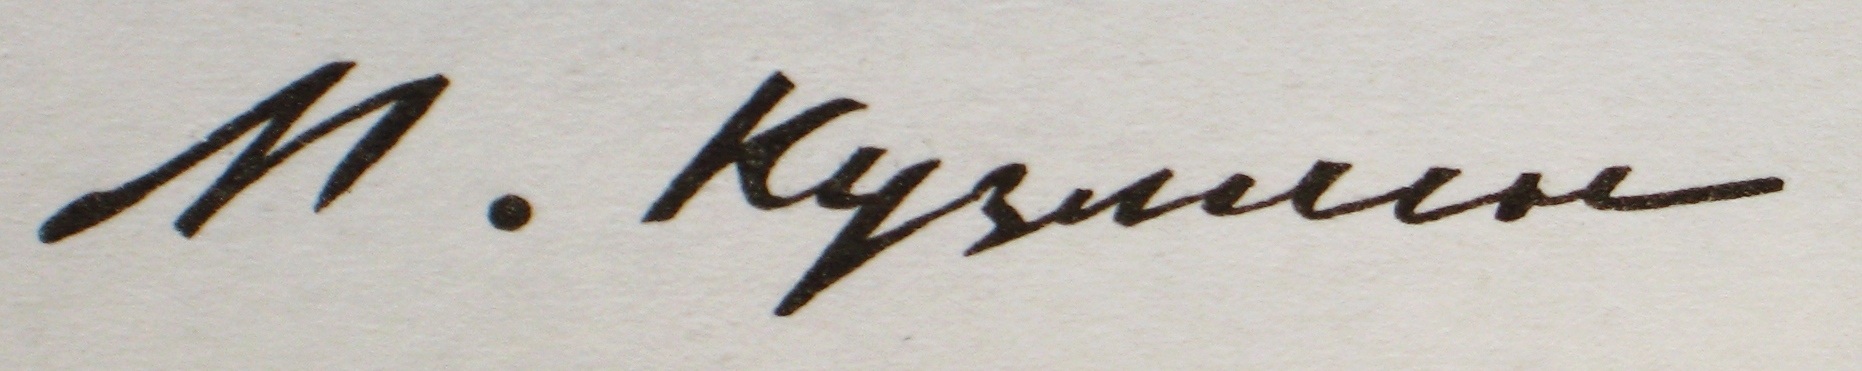
Signature of: mikhail kuzmin